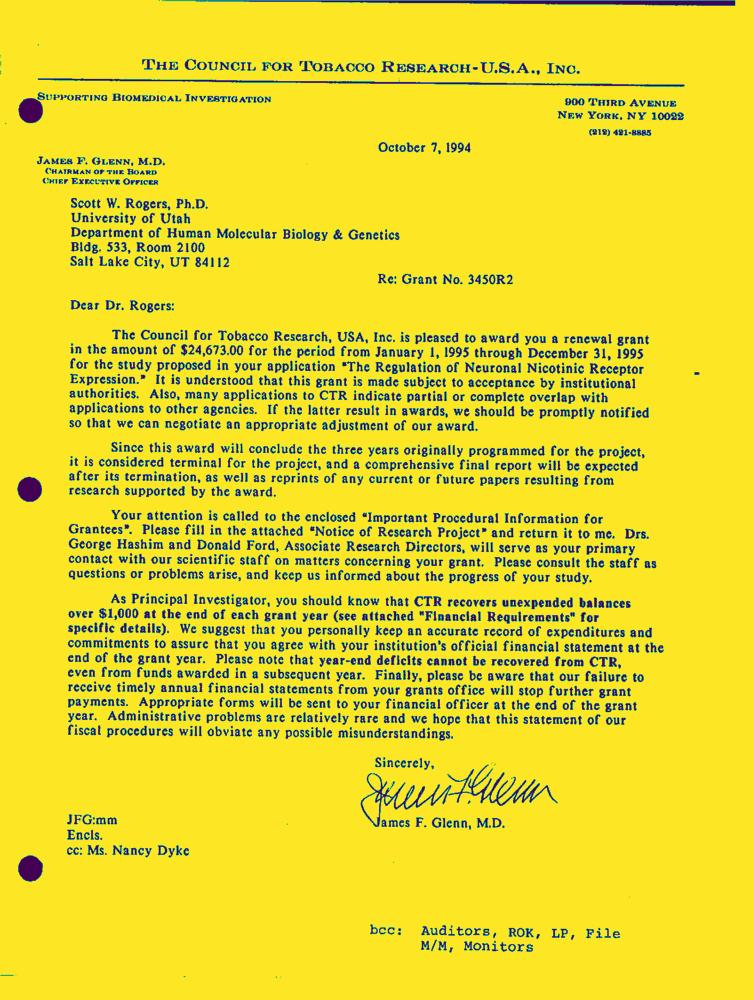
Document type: Letter-Doc